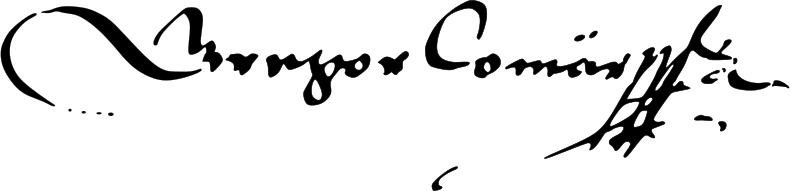
Signature of: q135551940